Question: How does the patient history play a role?
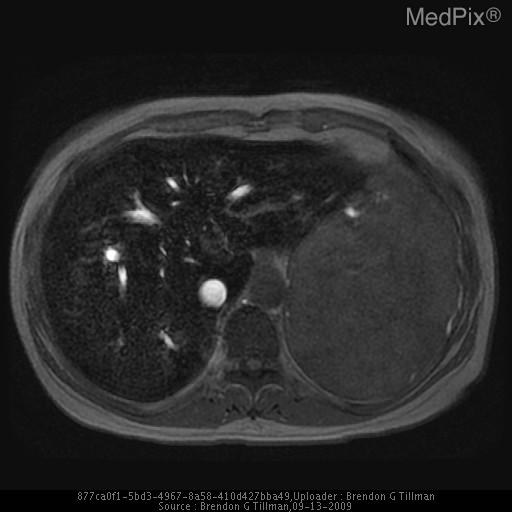
Answer: The patient's history of 28 y/o woman with no significant medical hx only taking OCP presented with dysuria, polyuria, & left flank pain. is key in understanding the case.